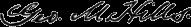
Signature of: george morgan hills